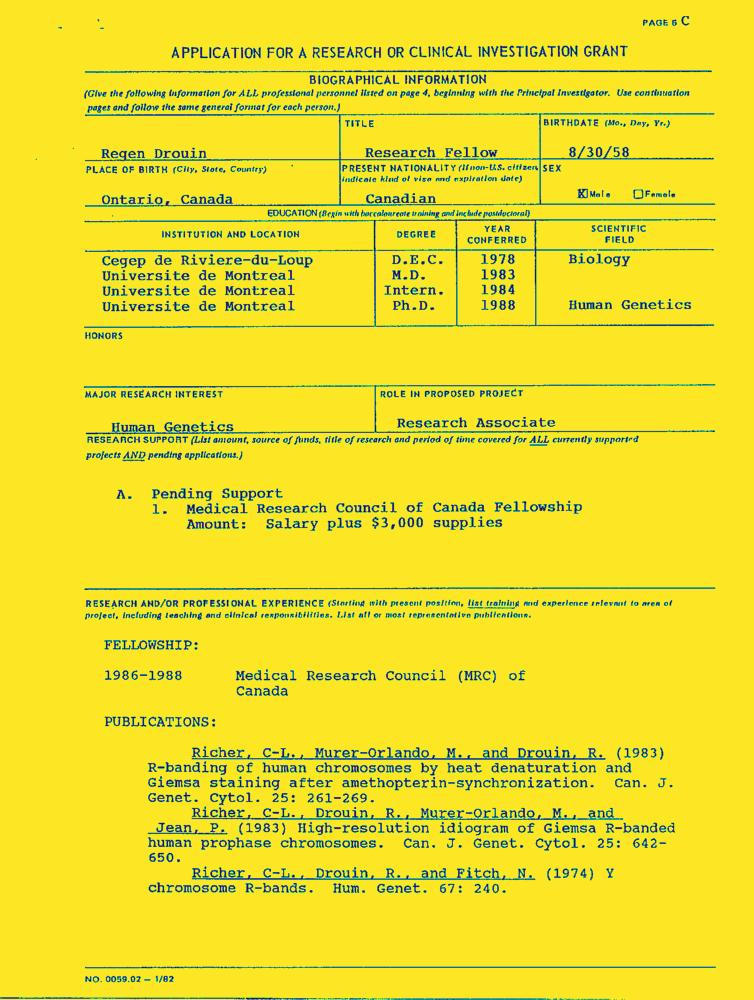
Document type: Resume-Doc